Question: Which state is mentioned in the document?
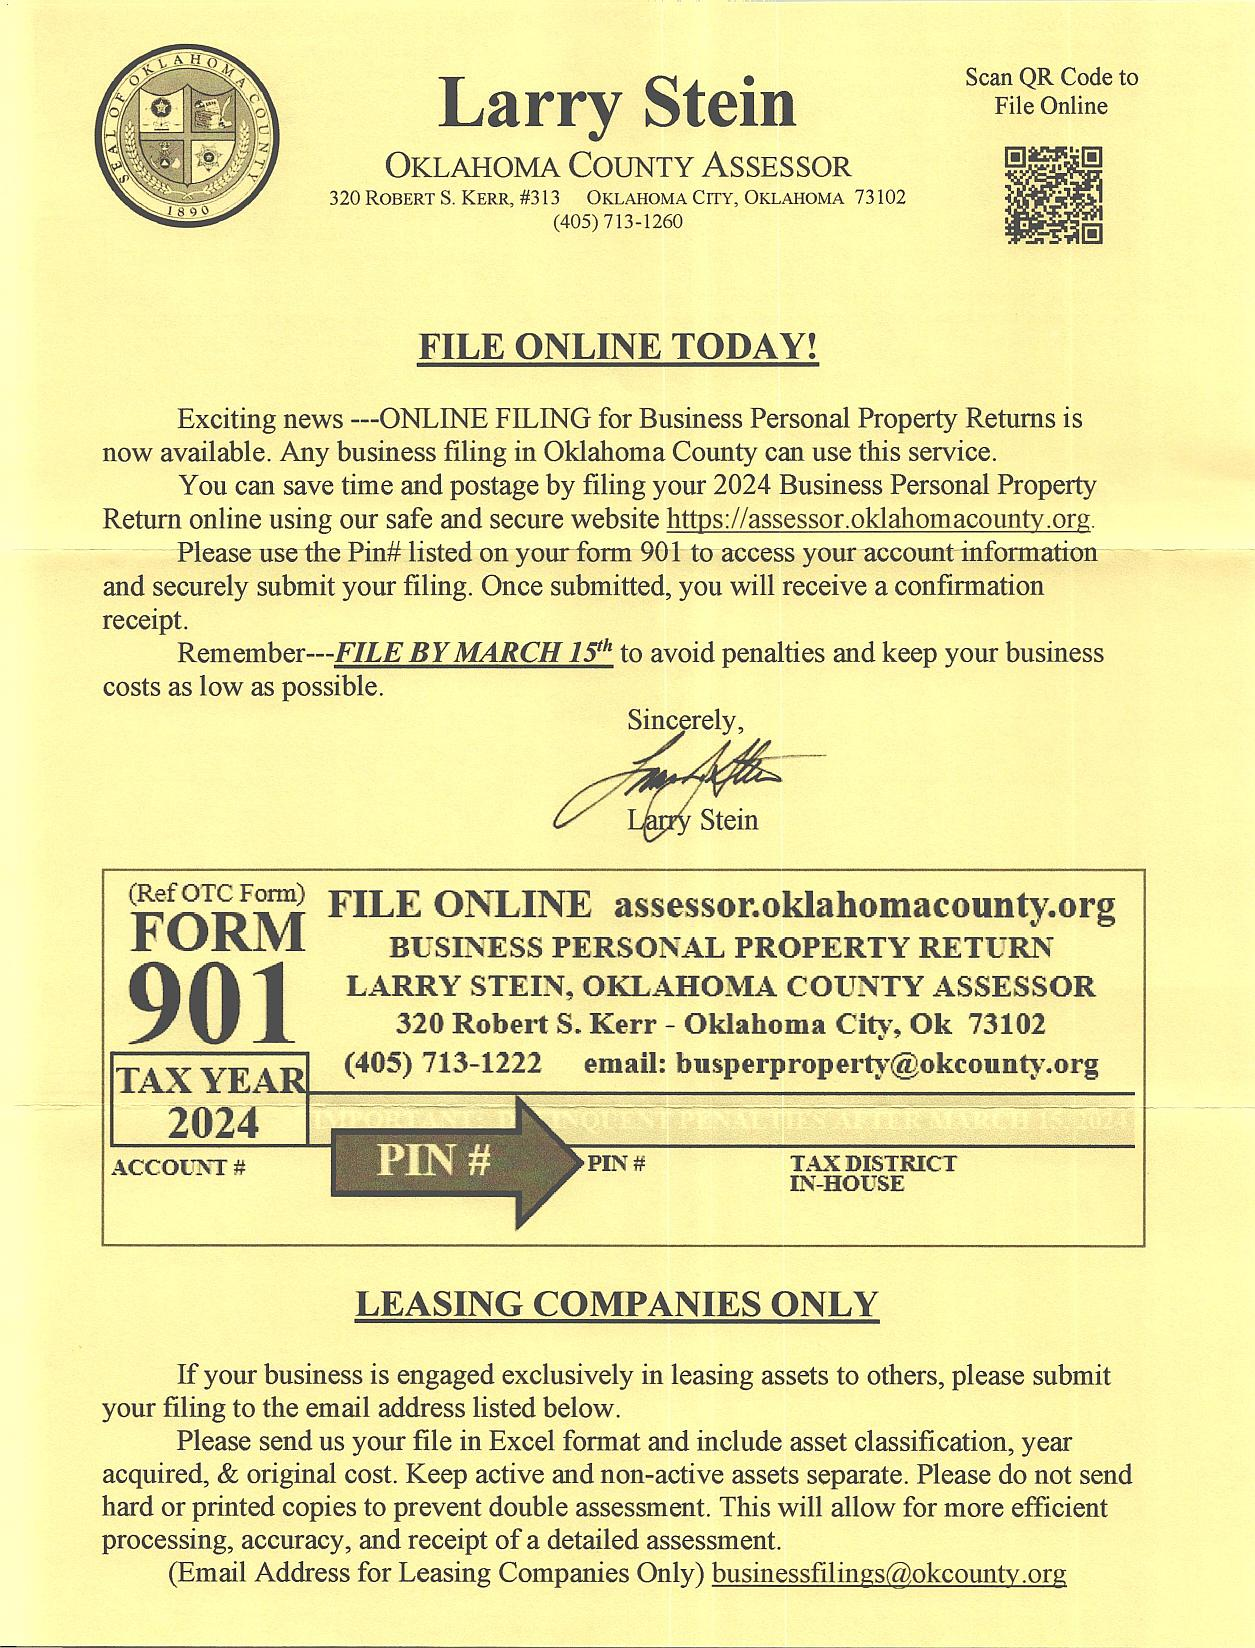
Answer: "Oklahoma"